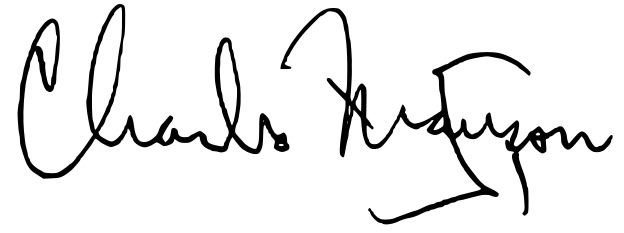
Signature of: charles manson